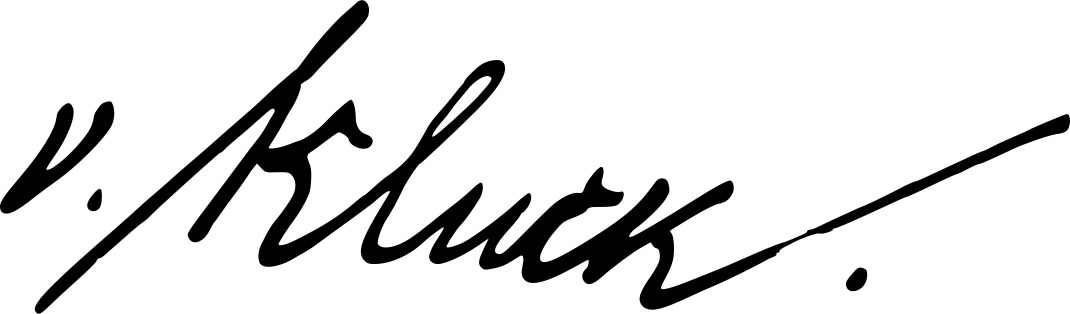
Signature of: alexander von kluck